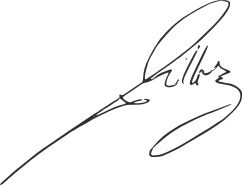
Signature of: franck thilliez